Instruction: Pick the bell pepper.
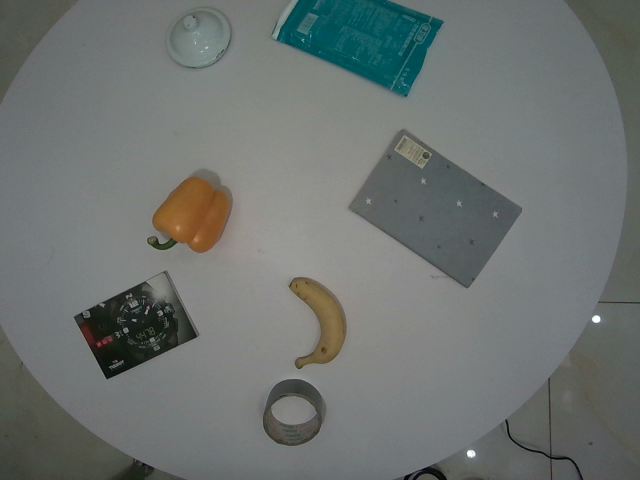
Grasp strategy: vertical